Question: Describe the condition in detail:
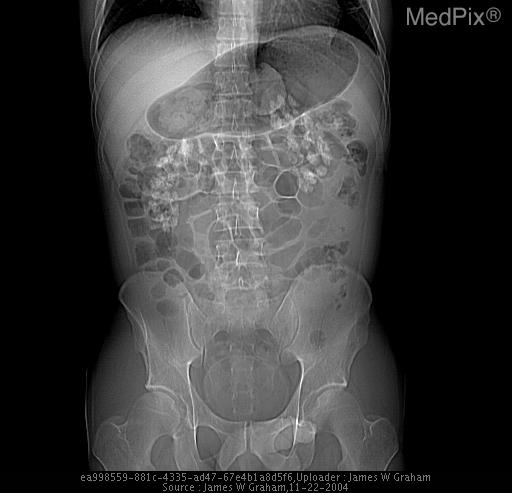
Answer: The disease is discussed as: Discussion: Distal renal tubular acidosis arises from the inability to adequately secrete hydrogen ions in distal renal tubule; functionally this means a person is unable to acidify their urine. This causes a number of problems, to include
a. Hypovolemia – the patient develops hyperchloremia, due to constant loss of serum sodium bicarbonate without concommitant loss of chloride ions. This retention of sodium chloride leads to loss of the normal extracellular fluid, and to compensate the patient must constantly hydrate.
b. Bone pain from osteomalacia, as there is constant mobilization of calcium phosphate from bones due to metabolic acidosis.
c. Nephrocalcinosis and nephrolithiasis due to underlying hypercalciuria combines with elevated urine pH and reduced urinary secretion of citrate.
d. Hypokalemia and muscle weakness due to potassium wasting

Treatement: Patients are treated with a mixture of sodium and potassium bicarbonate, constant hydration, and supplimenting their diet with substances rich in citric acid (such as lemonade).